Question: What might the diagnosis be?
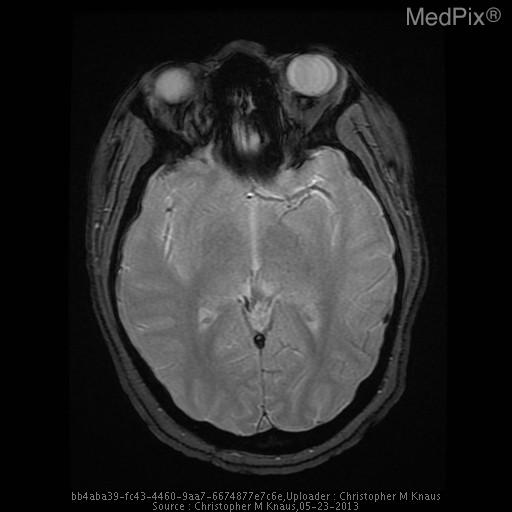
Answer: The possible diagnosis includes Venous sinus thrombosis
Severe dehydration
Polycythemia.